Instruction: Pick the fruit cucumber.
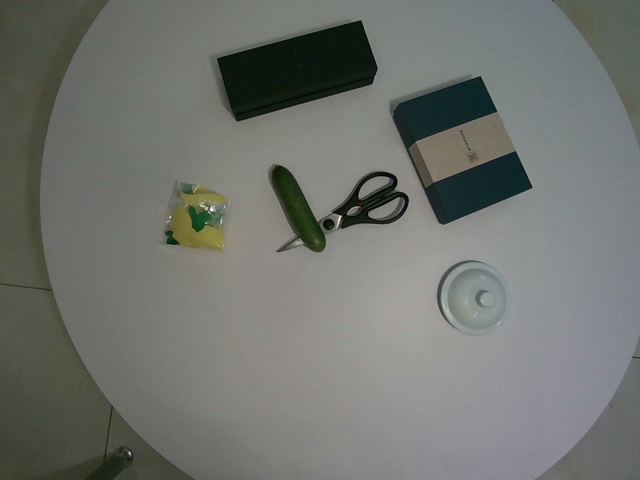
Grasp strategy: vertical